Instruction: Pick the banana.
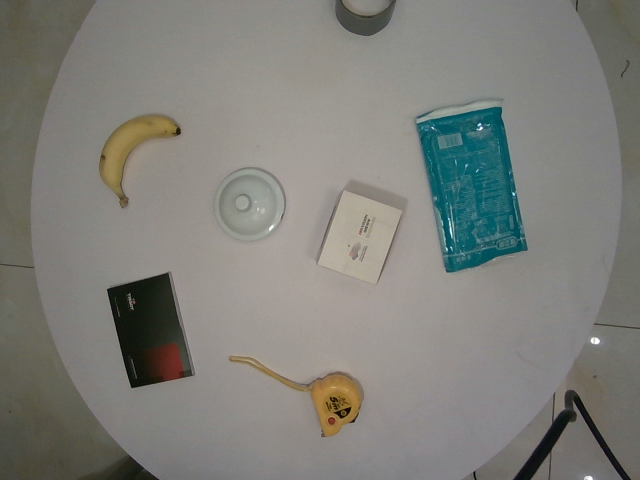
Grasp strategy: vertical